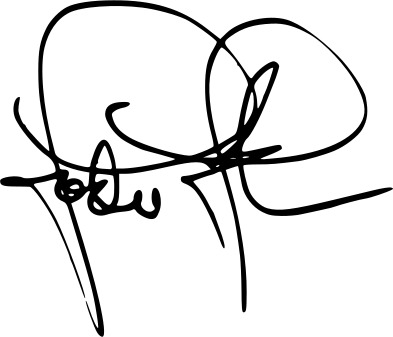
Signature of: jodie foster